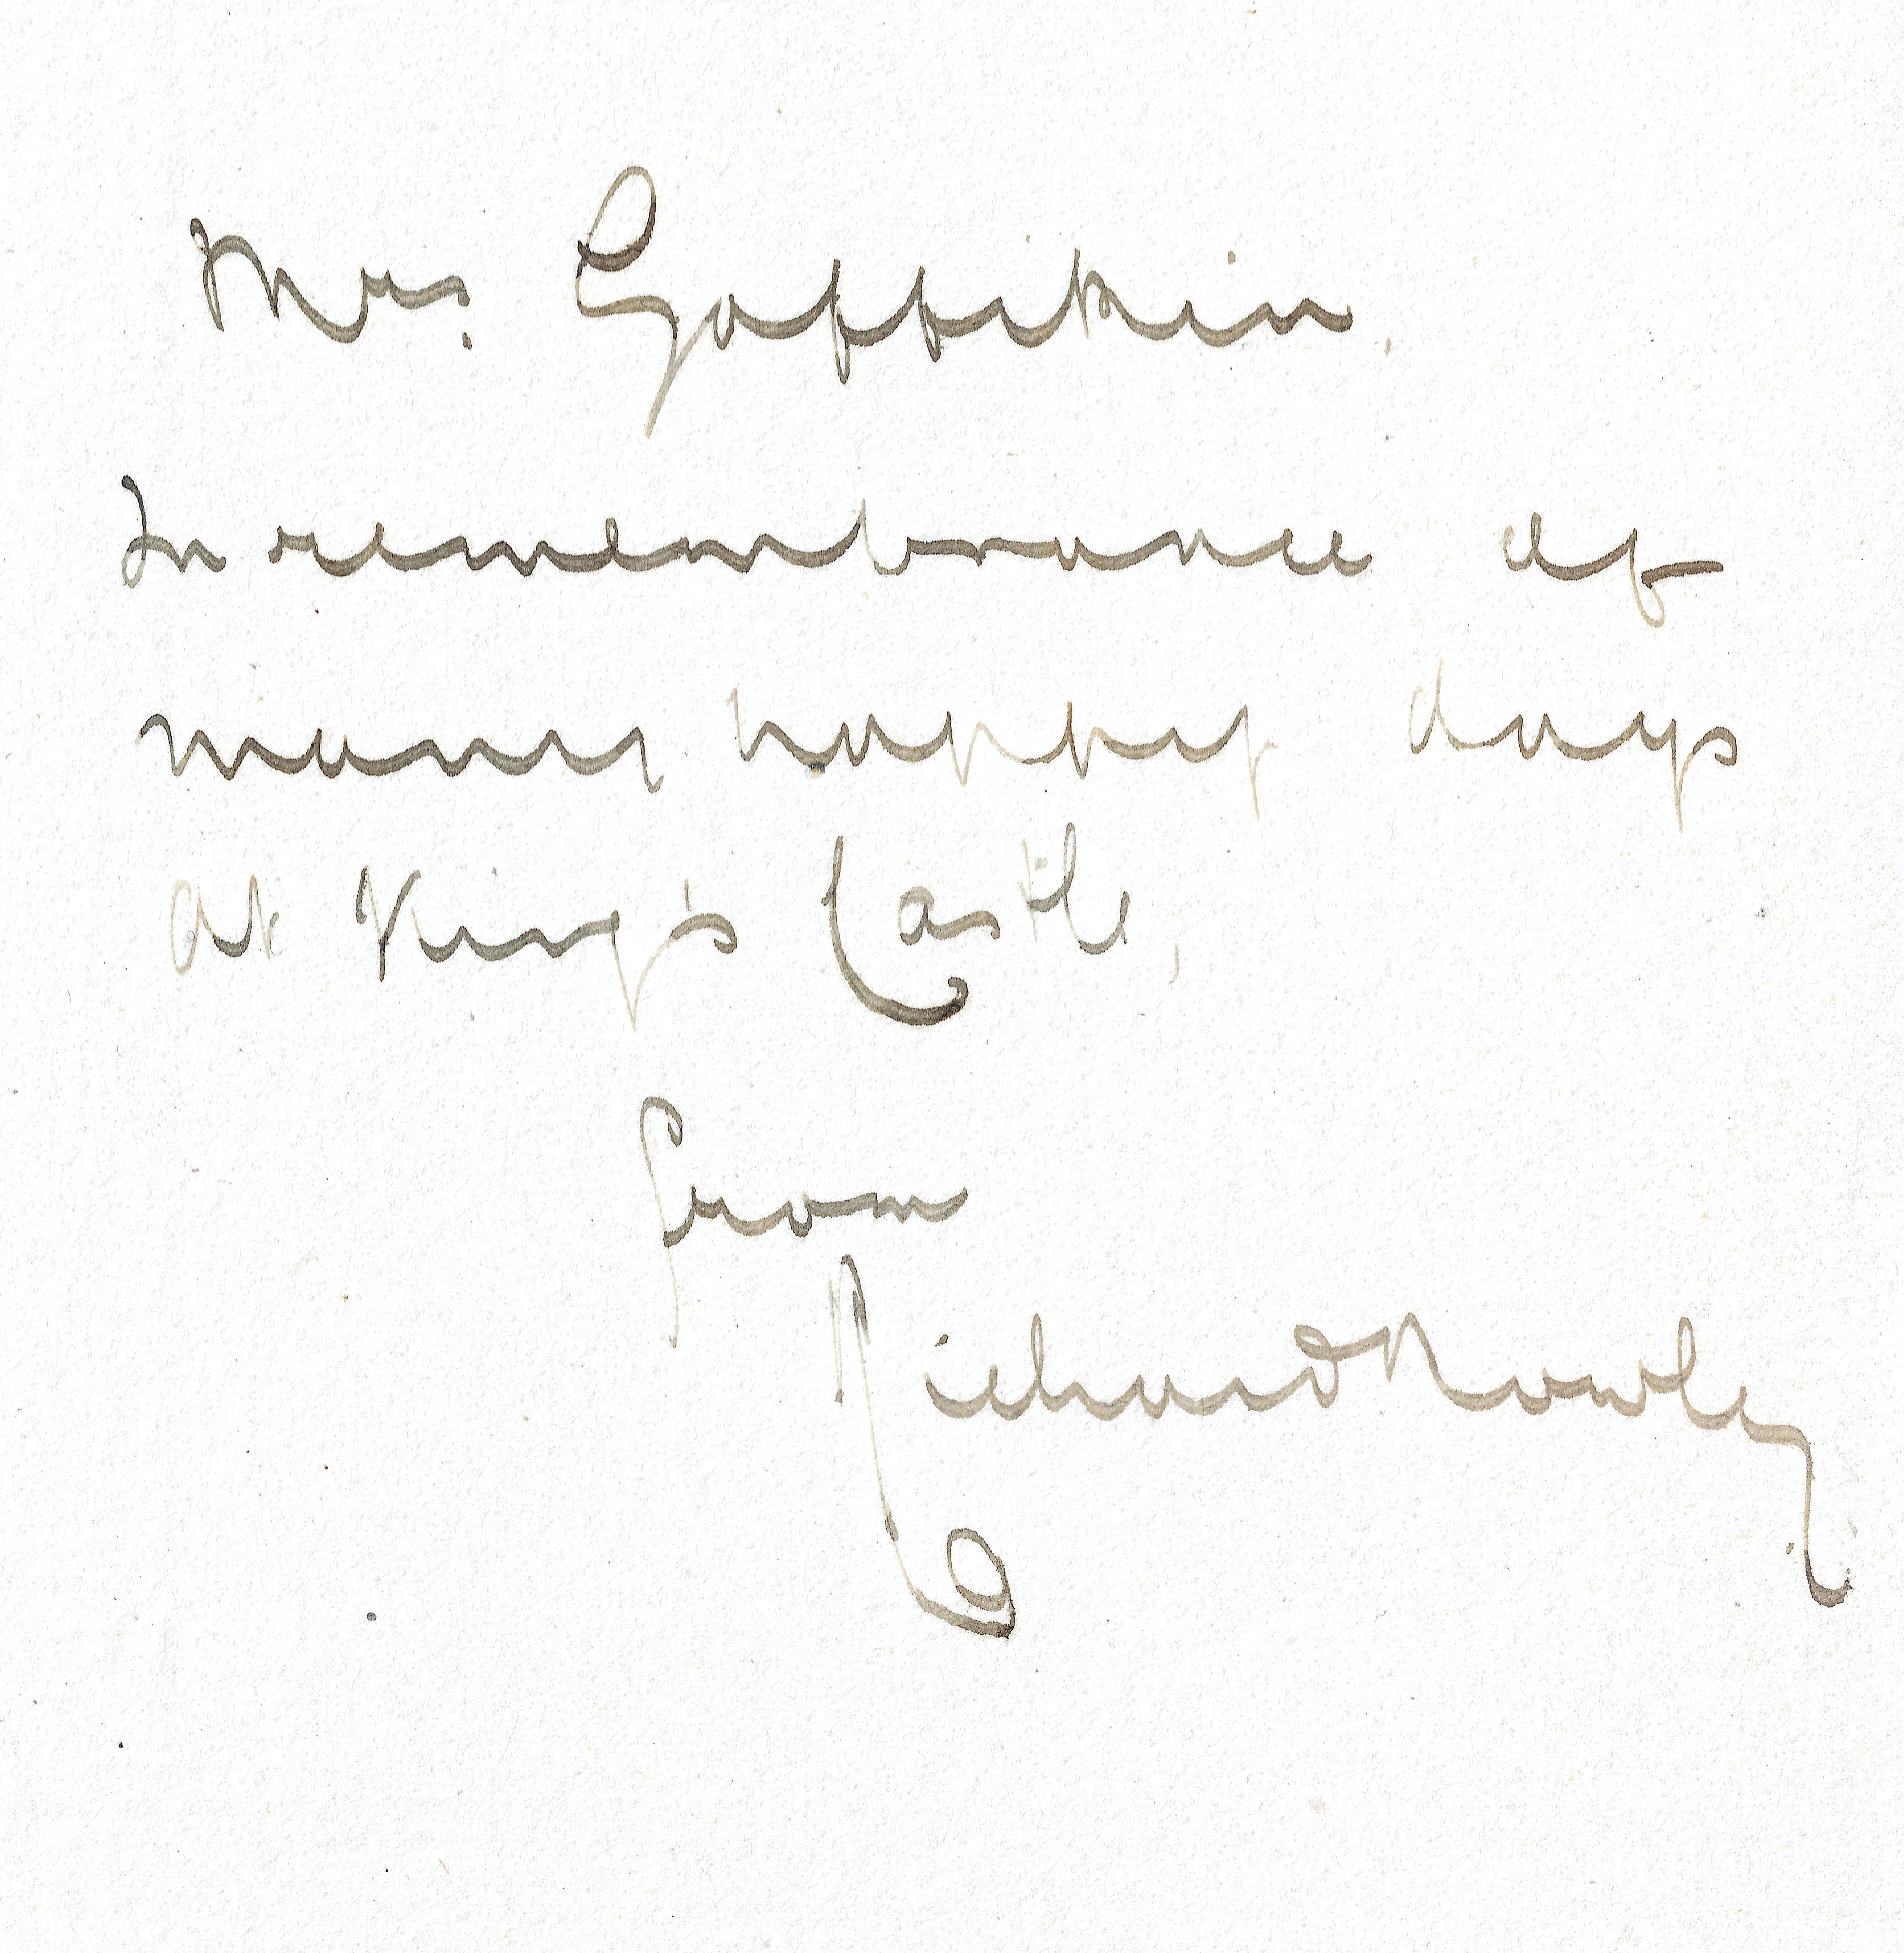
Signature of: richard rowley